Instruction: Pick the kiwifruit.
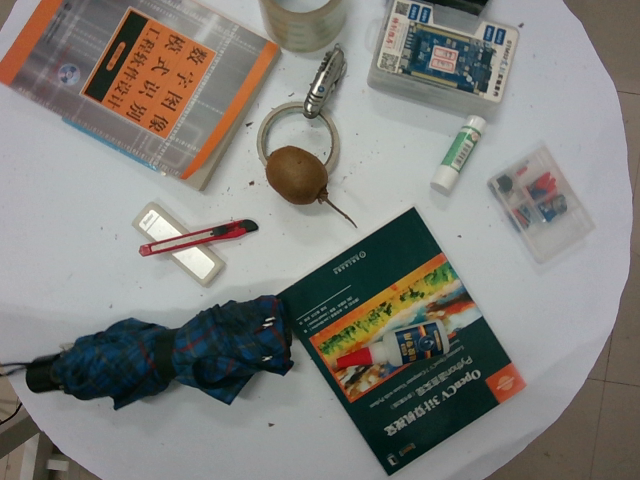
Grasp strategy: vertical